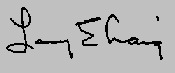
Signature of: larry craig